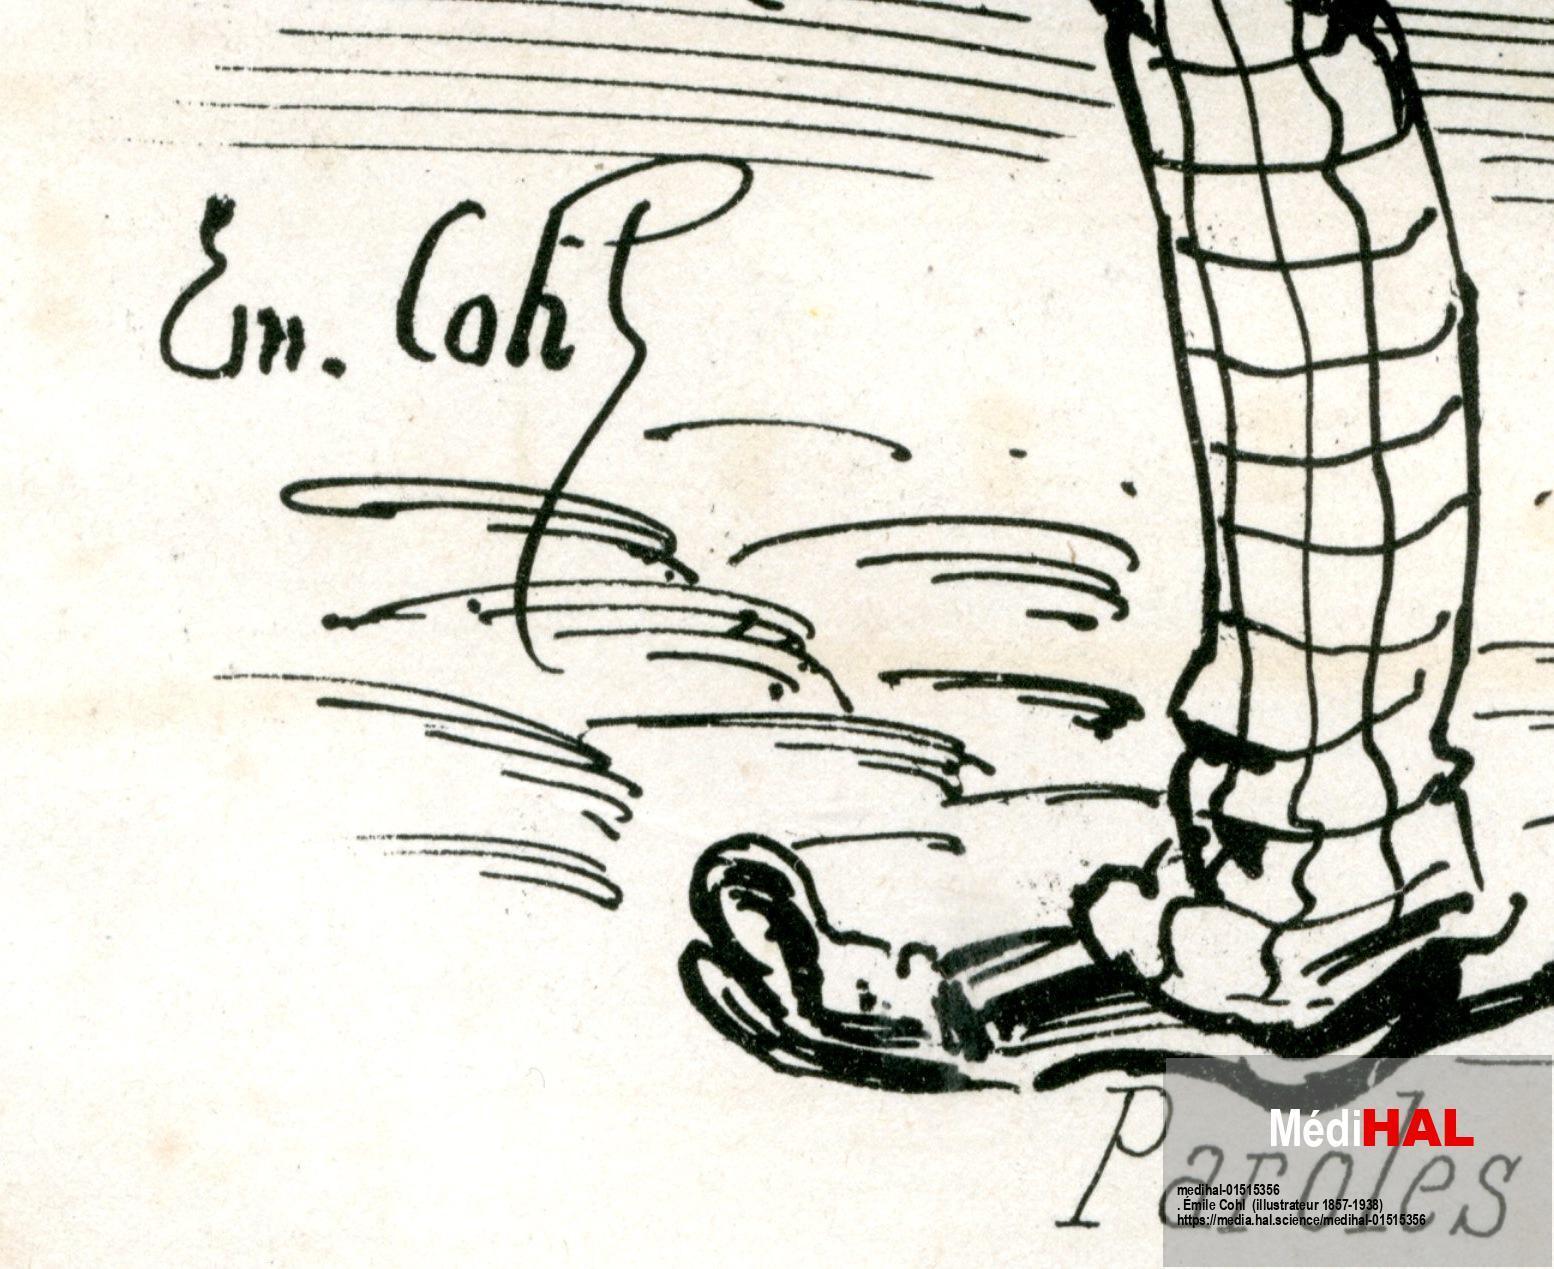
Signature of: émile cohl